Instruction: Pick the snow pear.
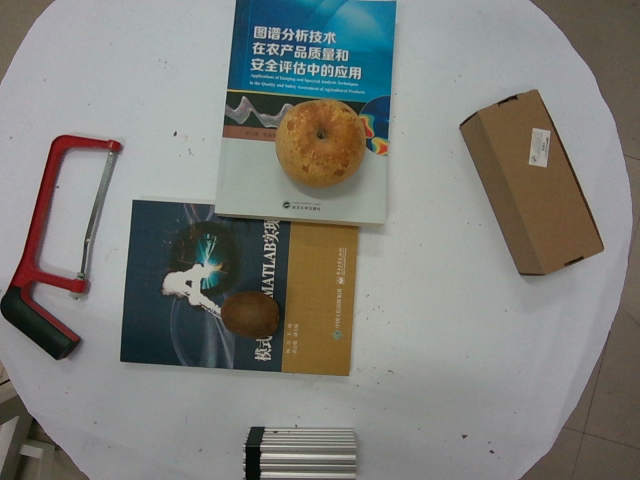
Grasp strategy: vertical